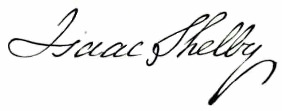
Signature of: isaac shelby